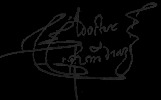
Signature of: francisco díaz de alcalá